Patient: Male, age 24
A 24-year-old man consulted his primary care physician with general fatigue and chest and back pain. Chest radiography demonstrated a left-sided pleural effusion that was diagnosed as a parapneumonic effusion, and he was treated with oral levofloxacin 500 mg per day. However, neither the pain nor effusion improved; therefore, his primary care physician referred him to our institution.
He had low-grade fever without any symptoms of either respiratory disease or heart failure, but he had a history of interventional RFA for paroxysmal atrial fibrillation three month prior to the onset of symptoms. On physical examination on admission, his temperature was 37.4  C, heart rate 93 beats per min, blood pressure 110/50 mmHg, respiratory rate 16 breaths per min, and pulse oximetry 97% oxygen saturation in room air. Radiography and computed tomography (CT) of the chest demonstrated a left-sided intermediate pleural effusion and slightly thickened parietal pleura. A transthoracic echocardiogram revealed 75% of left ventricular ejection fraction without regional wall motion abnormalities and normal level of pericardial effusion. The result of laboratory examinations were unremarkable except for a trivial increase of C-reactive protein (CRP) level of 0.46 mg/dL. QuantiFERON-TB Gold In-Tube assay was negative. Thoracentesis revealed a nonbloody exudative effusion with lymphocytosis. There was no evidence of infection or neoplasia in either the culture or the cytology results.
He was diagnosed with pleuritis and was prescribed oral loxoprofen in addition to original therapy. Both his symptoms and pleural effusion gradually improved over the following month. However, seven months after his initial treatment, he complained of intense chest pain. Chest radiography and CT showed the reccurence of the left-sided pleural effusion accompanied by a thickening of the parietal pleura (Fig. 1). He had a slightly elevated CRP level at 1.72 mg/dL and a normal peripheral white blood cell count of 7350 cells/muL.
Given his previous RFA for paroxysmal atrial fibrillation three months prior to the onset of his symptoms, we believed that the series of events were highly indicative of PCIS. However, further examination was required to exclude pleural tuberculosis and malignancy. Pleural biopsy by video-assisted thoracoscopic surgery (VATS) under general anesthesia was performed, and the histological specimens from the left parietal pleura demonstrated chronic pleuritis with a non-necrotizing granulomatous reaction (Fig. 2). Furthermore, cultures and polymerase chain reaction analysis of the parietal pleura were negative for mycobacterium. He was clinically diagnosed with PCIS and was successfully treated with colchicine 1 mg and Celecoxib 200 mg daily. The dose of colchicine was reduced to 0.5 mg per day after three weeks and discontinued after one month because of the development of diarrhea.
Keywords: catheter intervention, postcardiac injury syndrome, postcardiotomy syndrome, radiofrequency ablation
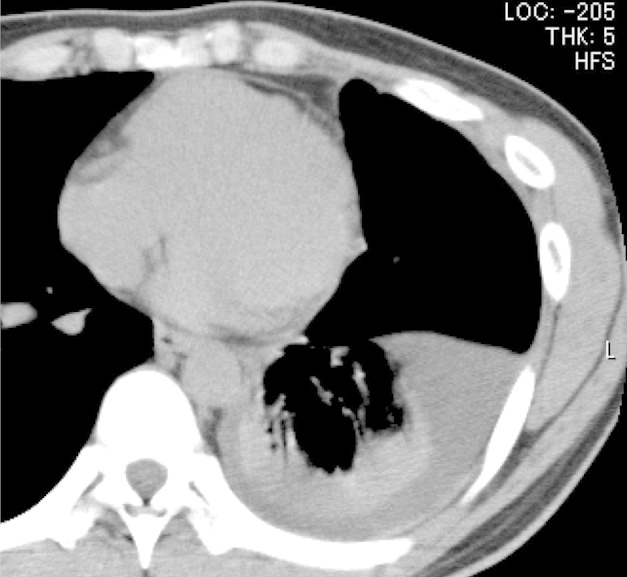
Image caption: Chest computed tomography showed a relapse of the left-sided pleural effusion associated with a thickening of the parietal pleura seven months after the first event.